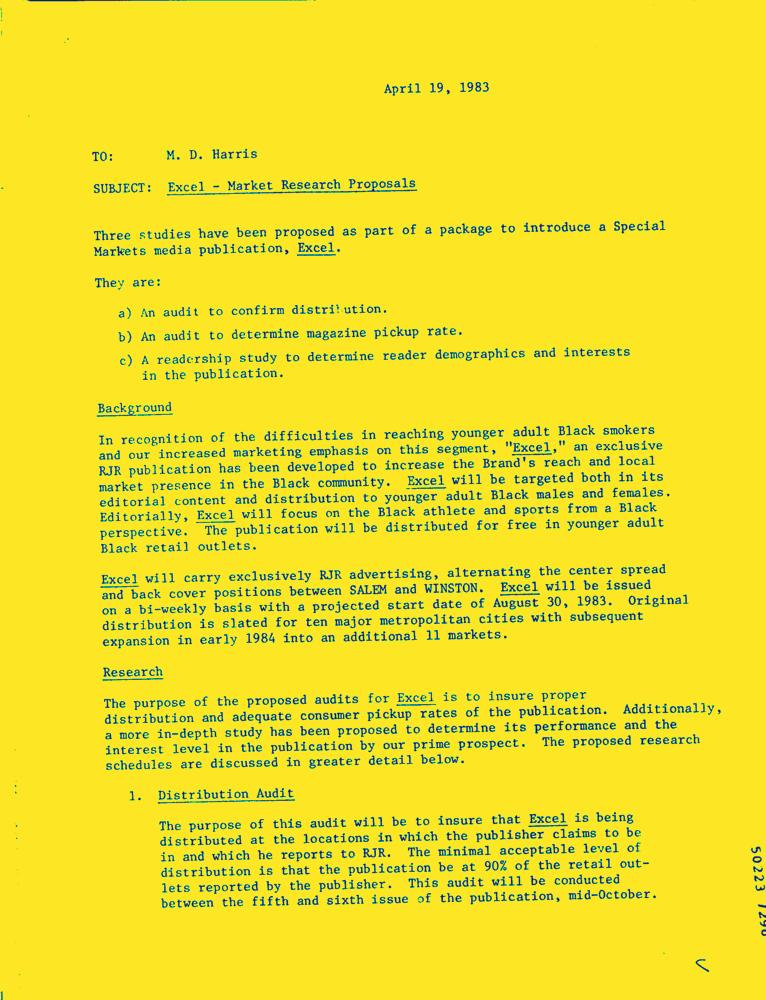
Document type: Letter-Doc